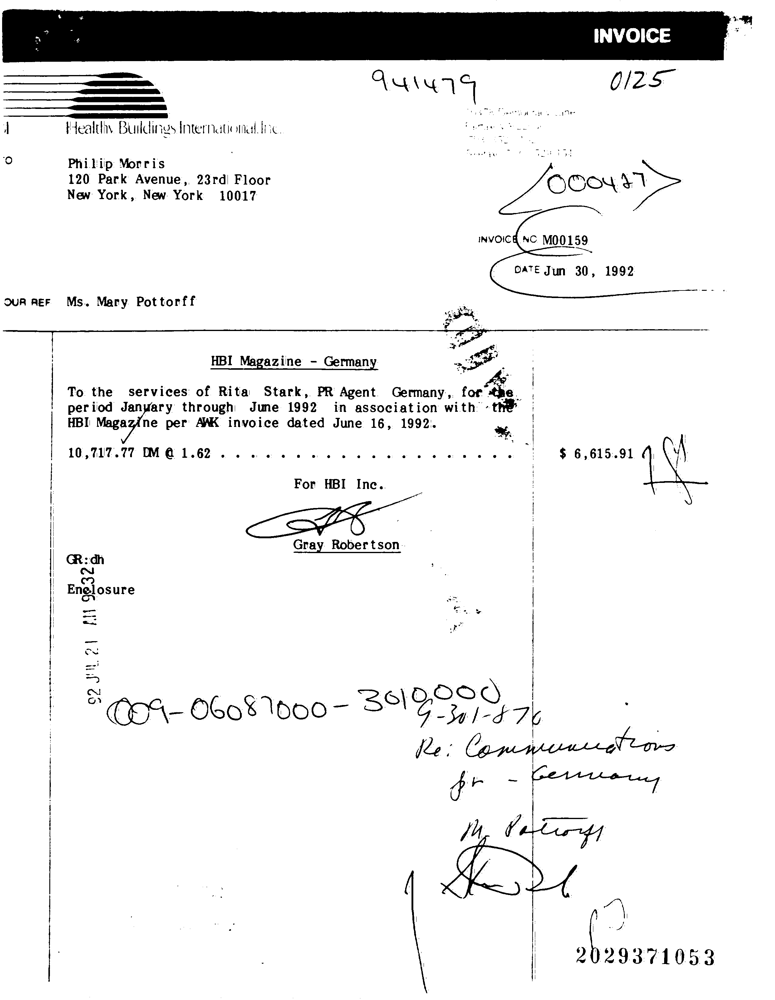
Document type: Invoice